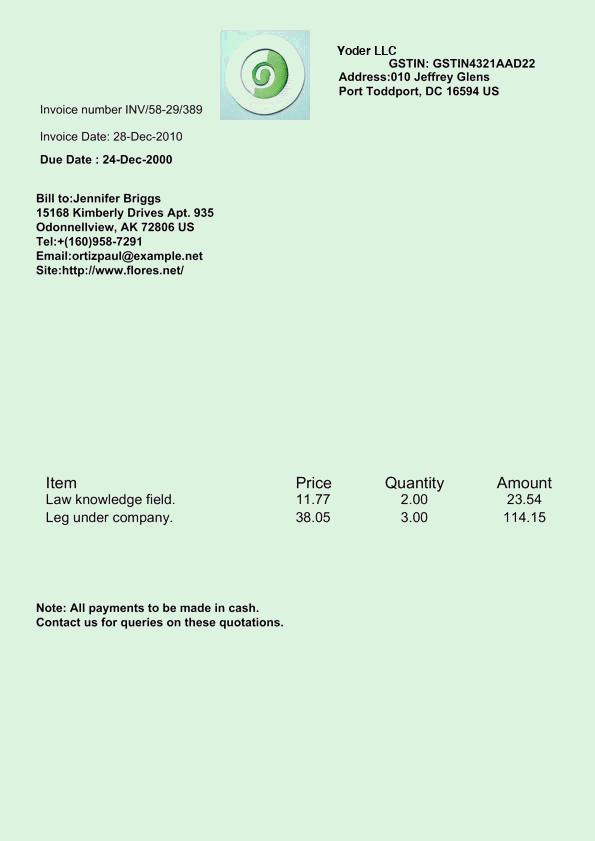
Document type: Invoice